Retrieve the amount in words, amount in figures, name of the payee, date on the cheque, and the bank name from the image.
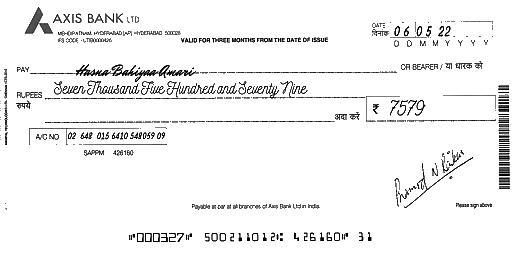
amt_in_words: Seven Thousand Five Hundred and Seventy Nine
amt_in_figures: 7579
payee_name: Hasna Bahiyaa Amari
bank_name: AXIS BANK
cheque_date: 06/05/22